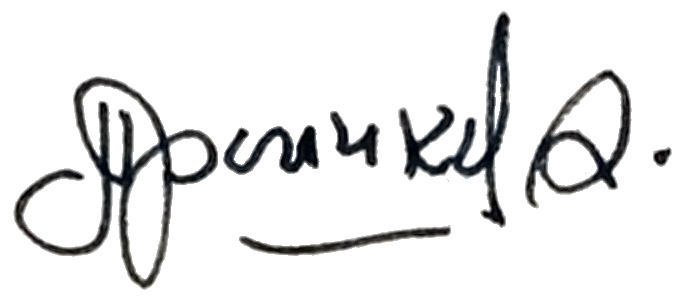
Signature of: aleksandr pronikov